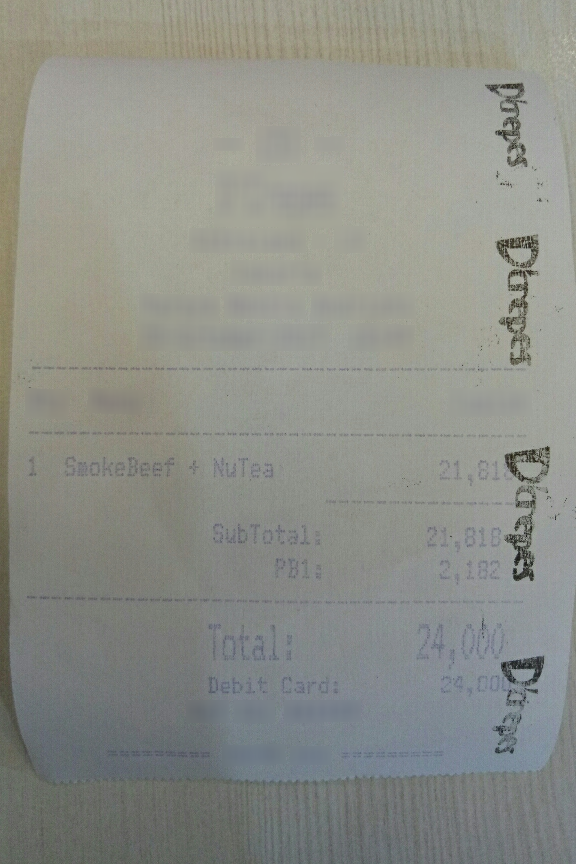
Number of items: 3
Subtotal: 21,818
Tax: 2,182
Total: 24,000
OCR text regions:
text: 1
text: SmokeBeef
text: +
text: NuTea
text: 21,818
text: SubTotal:
text: 21,818
text: PB1:
text: 2,182
text: Total:
text: 24,000
text: Debit
text: Card:
text: 24,000